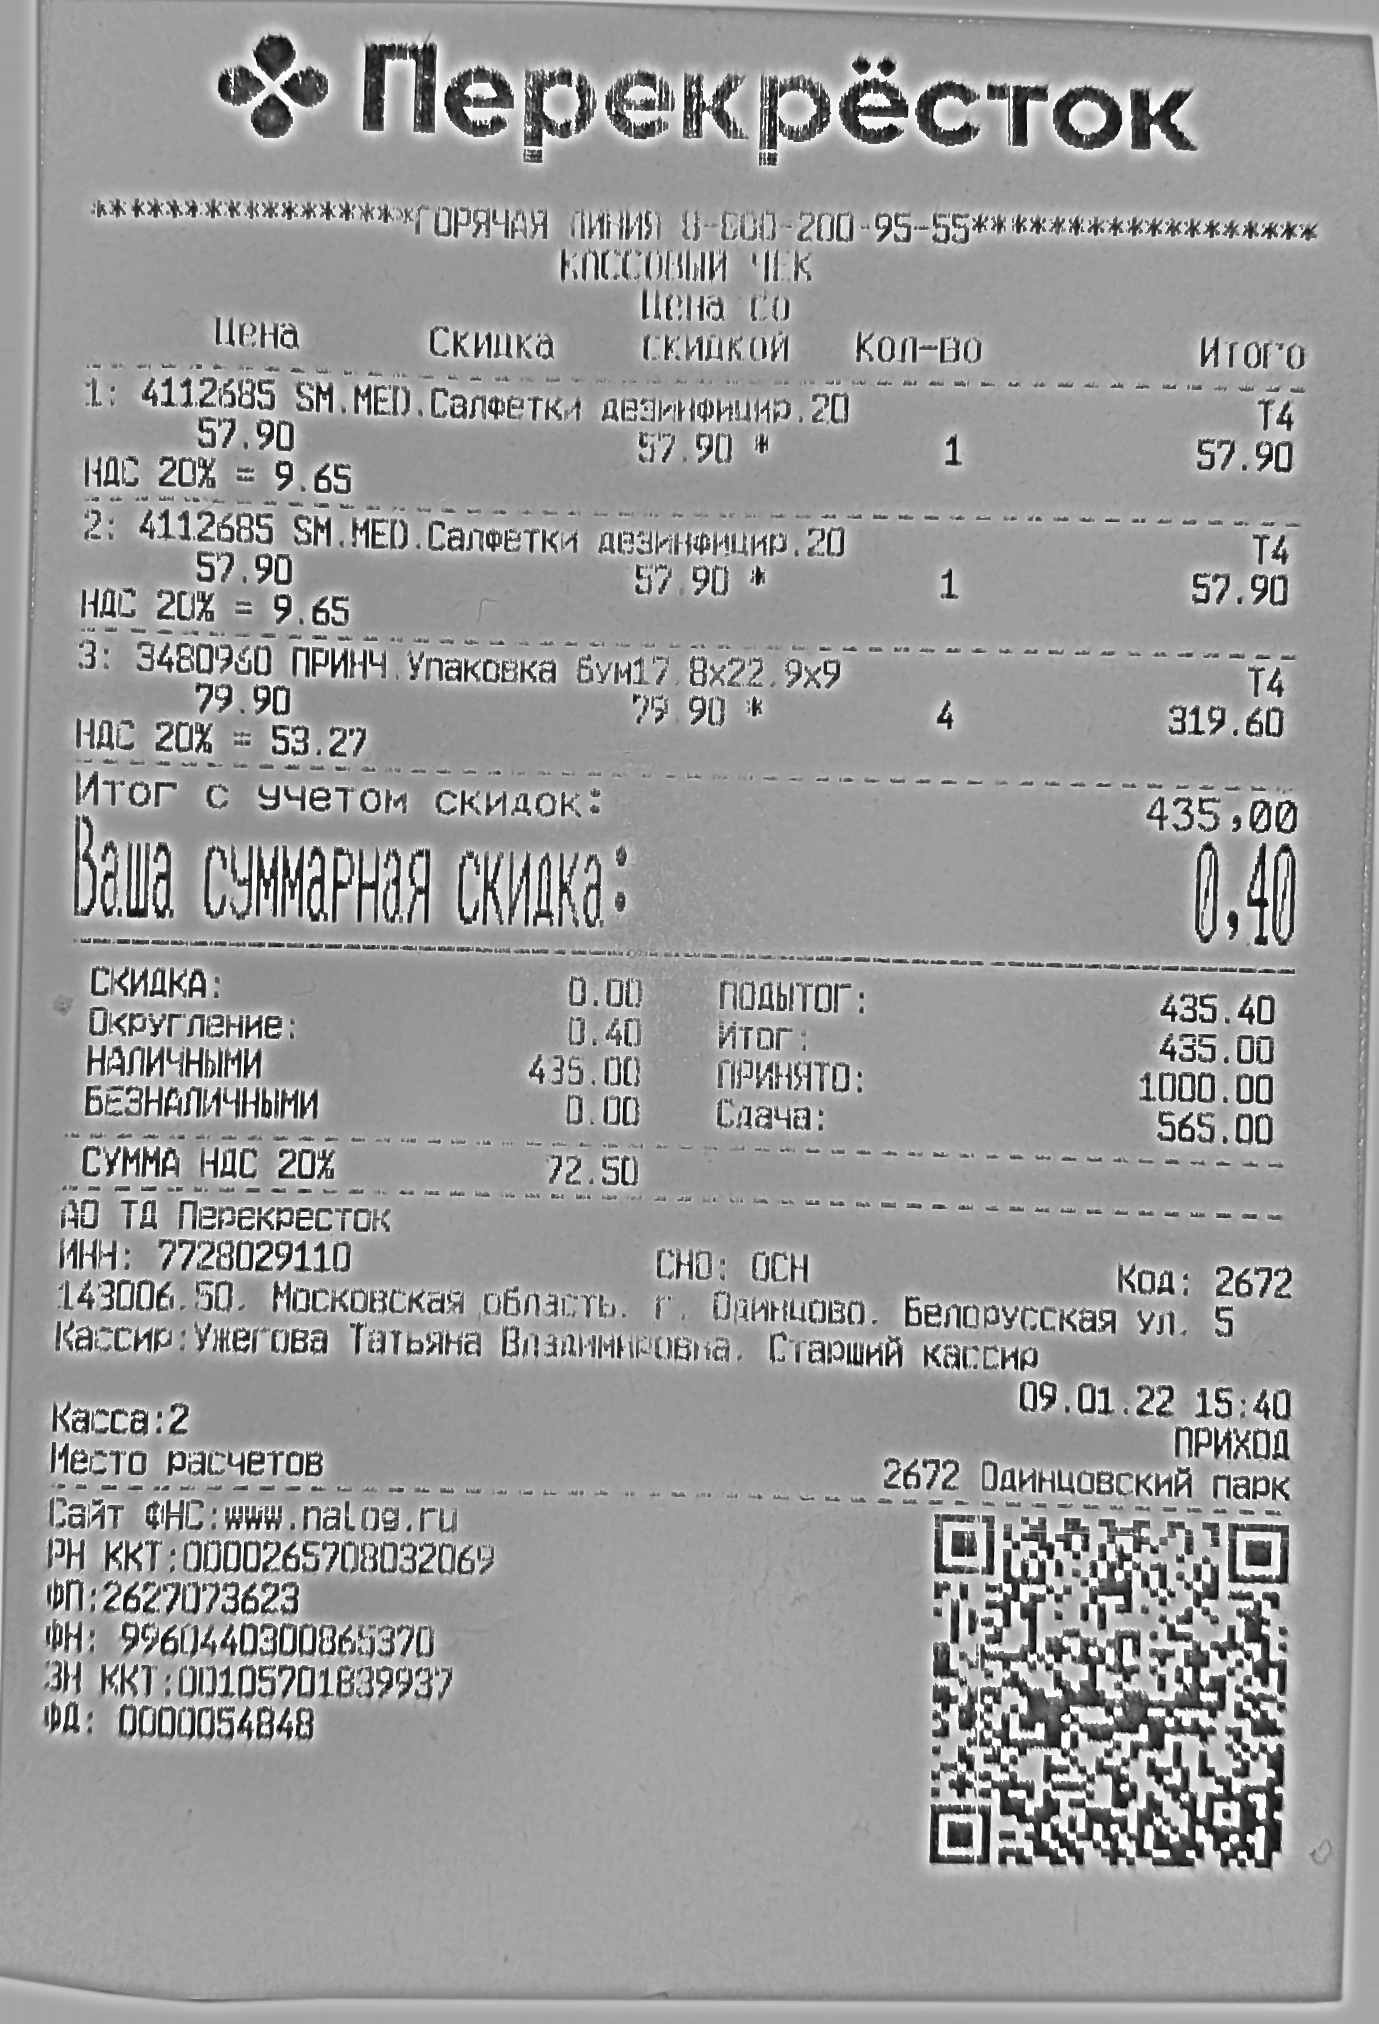
Продавец: АО ТА Перекресток
ИНН: 7728029110
Товары: SM.MED.Сафетки дезинфицир.20; SM.MED.Сафетки дезинфицир.20; ПРИЧ Упаковка 6ум17 8×22 9×9
Количество: 1.000; 1.000; 4.000
Цена: 57.90; 57.90; 79.90
Сумма: 57.90; 57.90; 319.60
Итого: 435.00